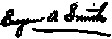
Signature of: eugene allen smith